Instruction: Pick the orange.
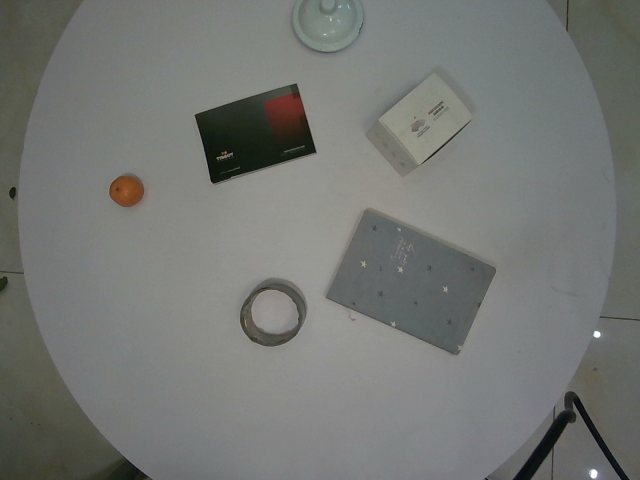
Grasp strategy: vertical